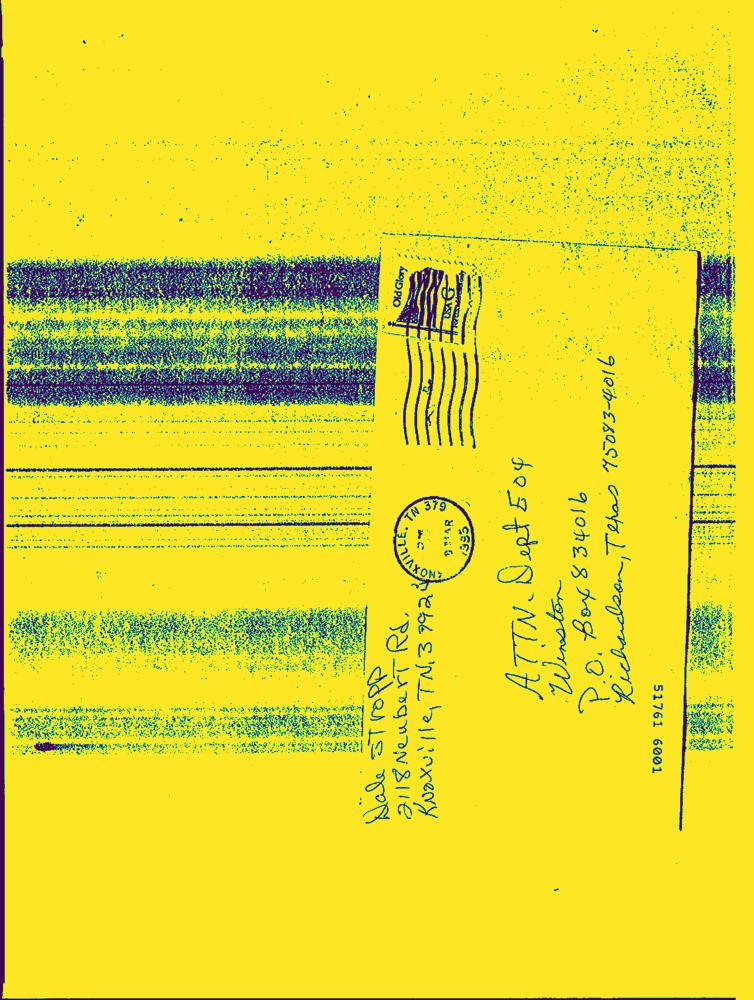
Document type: Hand-Written